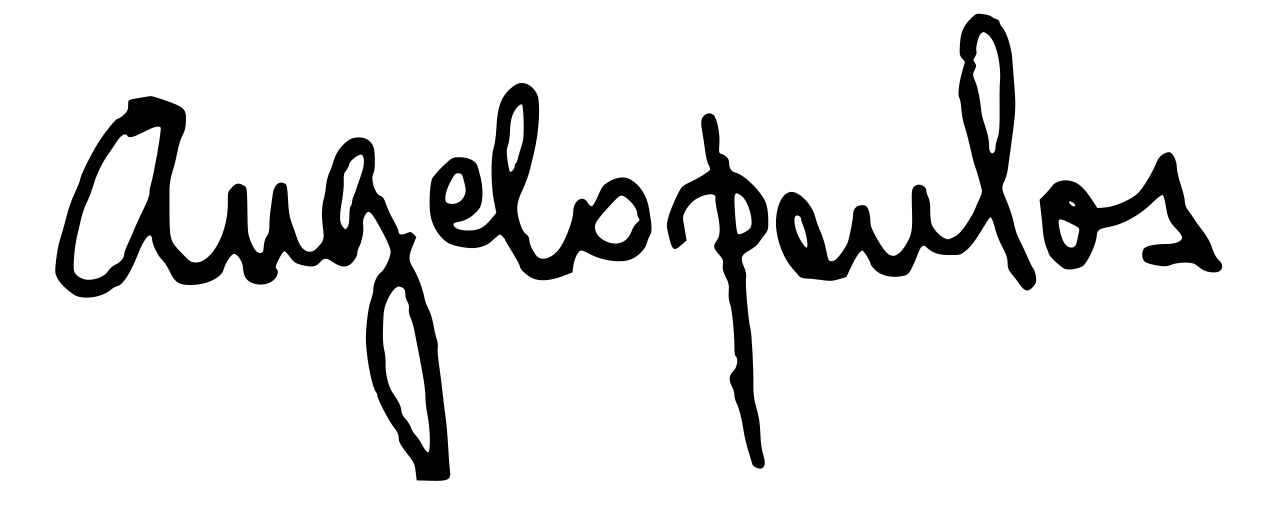
Signature of: aristomenis angelopoulos